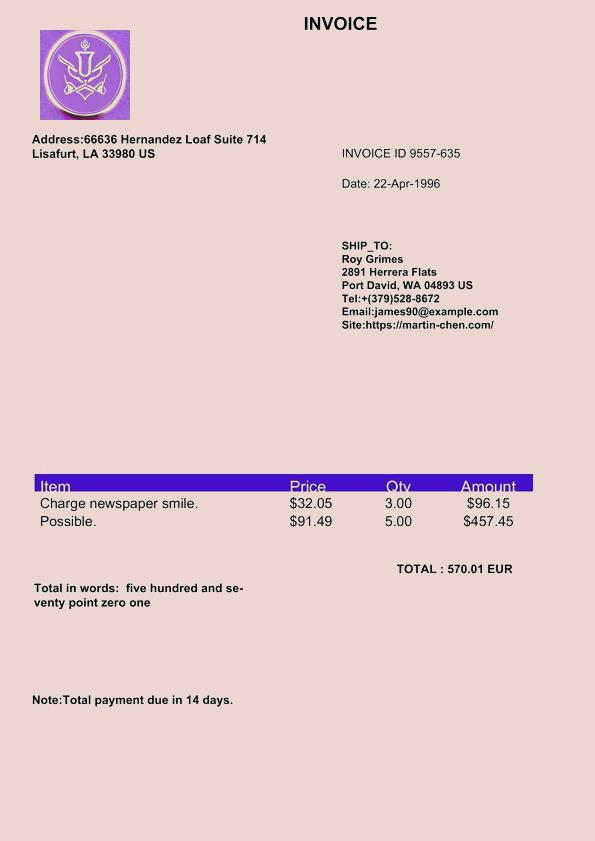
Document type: Invoice